Question: Talk about the condition:
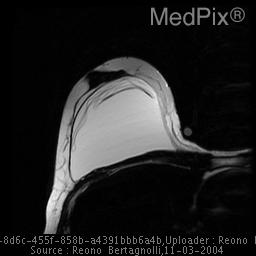
Answer: The disease is discussed as: Breast implants may leak or rupture, and the material may be confined or dispersed.

Variable degrees of cross-linking are present within the silicone elastomer shell surrounding the silicone or saline in a breast implant.  "Gel-bleed" occurs as silicone or saline diffuses through the shell as a result of its semi-permeable nature.  The immune system of women with intact implants is exposed to variable amounts of silicone soon after augmentation.  Saline is resorbed into the lymphatics and is undetectable.

Implants are foreign bodies which become walled off by the formation of a fibrous capsule.  Such a capsule (bands of fibrous tissue) forms in all women with implants.  The capsule may remain soft or harden and contract around the implant.  As encapsulation occurs, the implants may become hard and immobile.  Mammographic displaced implant views may be difficult to obtain.  Encapsulation becomes apparent mammographically as the implants become round on MLO views.

Intracapsular rupture occurs when the implant ruptures and the silicone is free within the fibrous capsule surrounding the implant.  Intracapsular rupture is difficult to identify mammographically.  “Linguini sign” describes the MRI findings of the low T2 signal redundant implant shell with high T2 fluid signal within and surroundng the shell, contained within the fibrous capsule.

Extracapsular rupture occurs when silicone is free and found outside the implant and capsule.  Silicone can often be seen migrating to the axillary lymph nodes.  No definitive proof of a relationship between silicone and autoimmune disorders or cancer has been identified.

When a saline implant ruptures, the saline is resorbed into the lymphatics resulting in decreased breast size.  Intra- vs extracapsular rupture is difficult to distinguish as all extra-implant saline is resorbed.  The implant shell becomes redundant, best seen on MRI imaging when compared to the opposite implant.